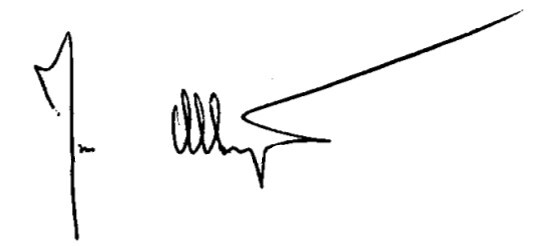
Signature of: jan olbrycht